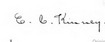
Signature of: elizabeth clementine stedman